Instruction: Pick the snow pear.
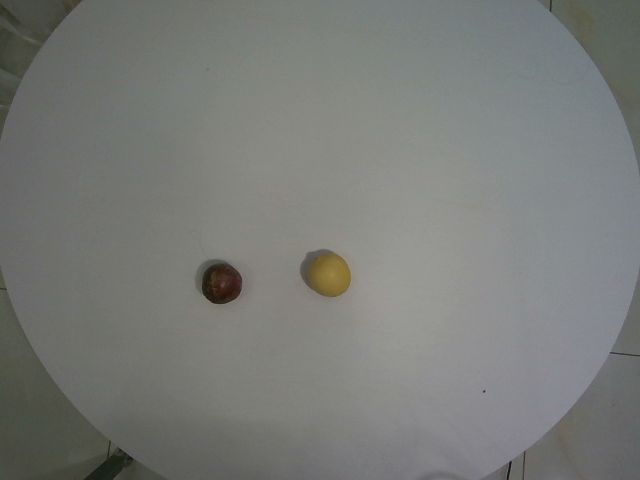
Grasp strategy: vertical